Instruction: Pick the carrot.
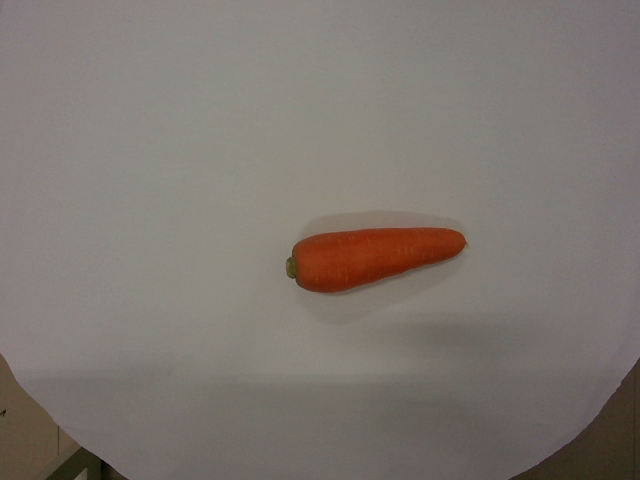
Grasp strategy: vertical